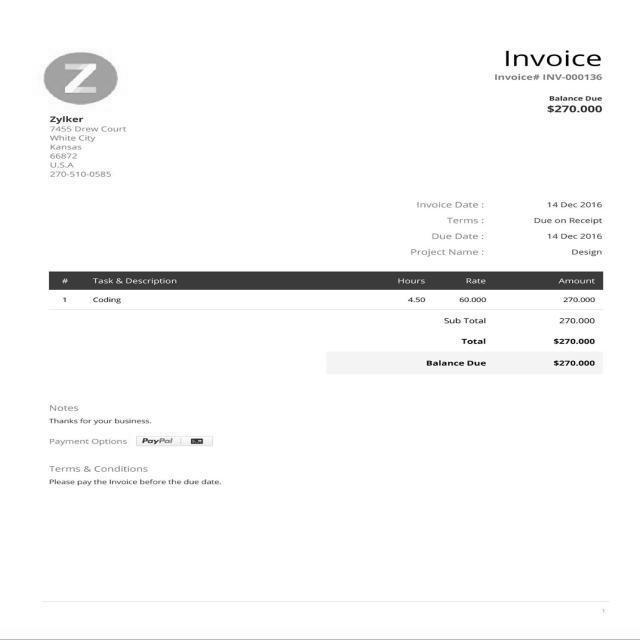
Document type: Invoice